Question: How is the history relevant to the case?
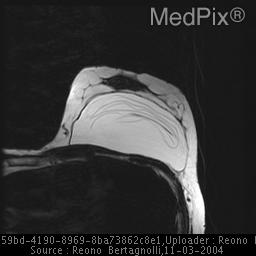
Answer: The patient's history of 55 Y/O female with bilateral silicone iplants.  Has right breast mass to 3-4o'clock is key in understanding the case.